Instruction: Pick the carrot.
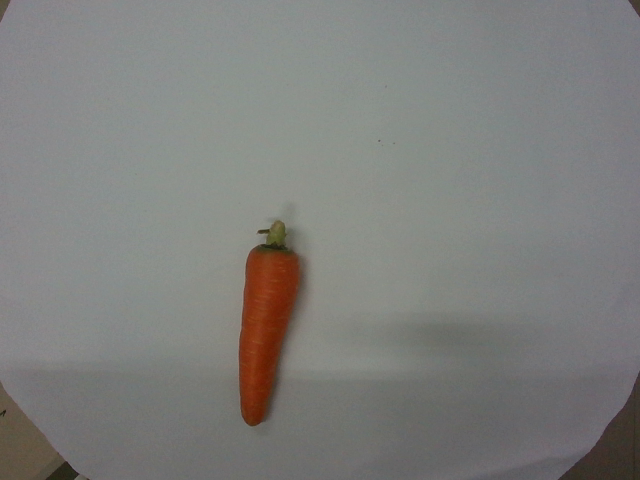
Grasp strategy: vertical